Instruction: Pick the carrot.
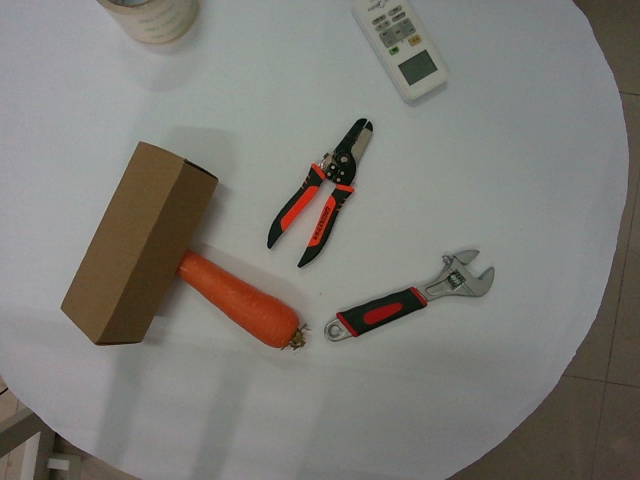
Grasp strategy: vertical